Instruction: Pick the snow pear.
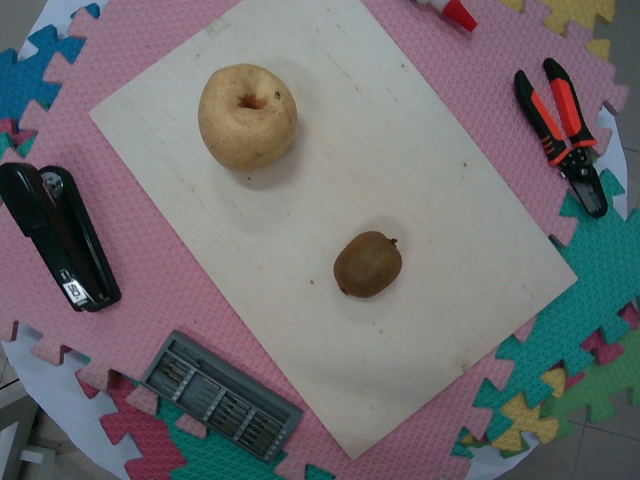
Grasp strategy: vertical